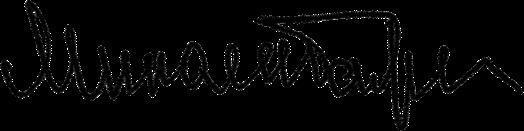
Signature of: mykola bazhan 1